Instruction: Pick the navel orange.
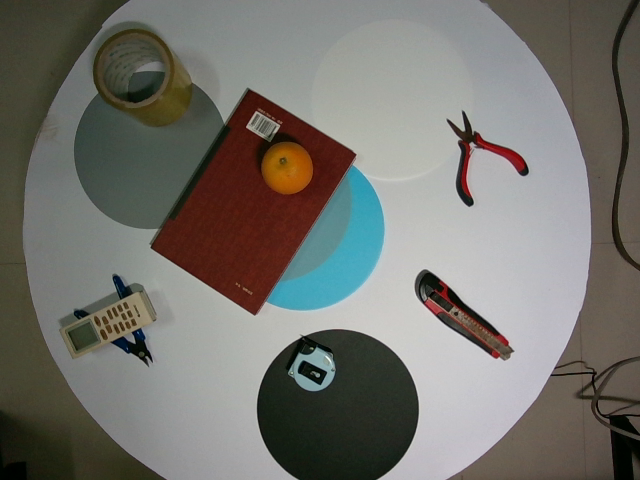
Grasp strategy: vertical